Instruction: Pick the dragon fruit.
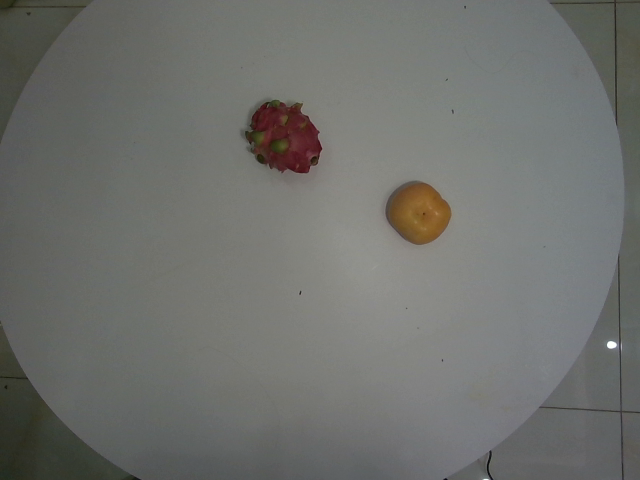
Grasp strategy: vertical